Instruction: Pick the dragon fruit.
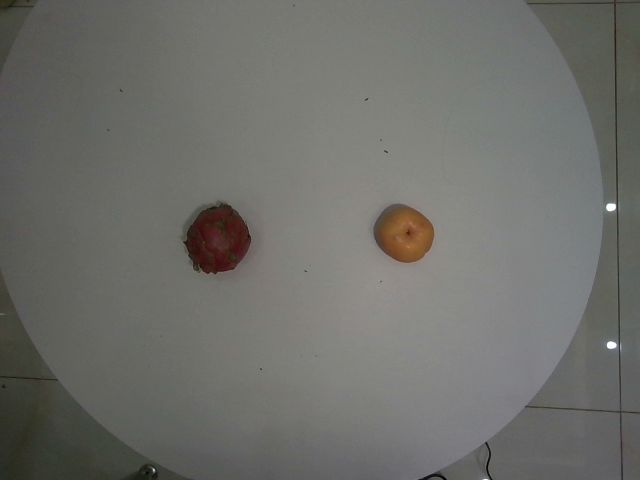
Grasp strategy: vertical